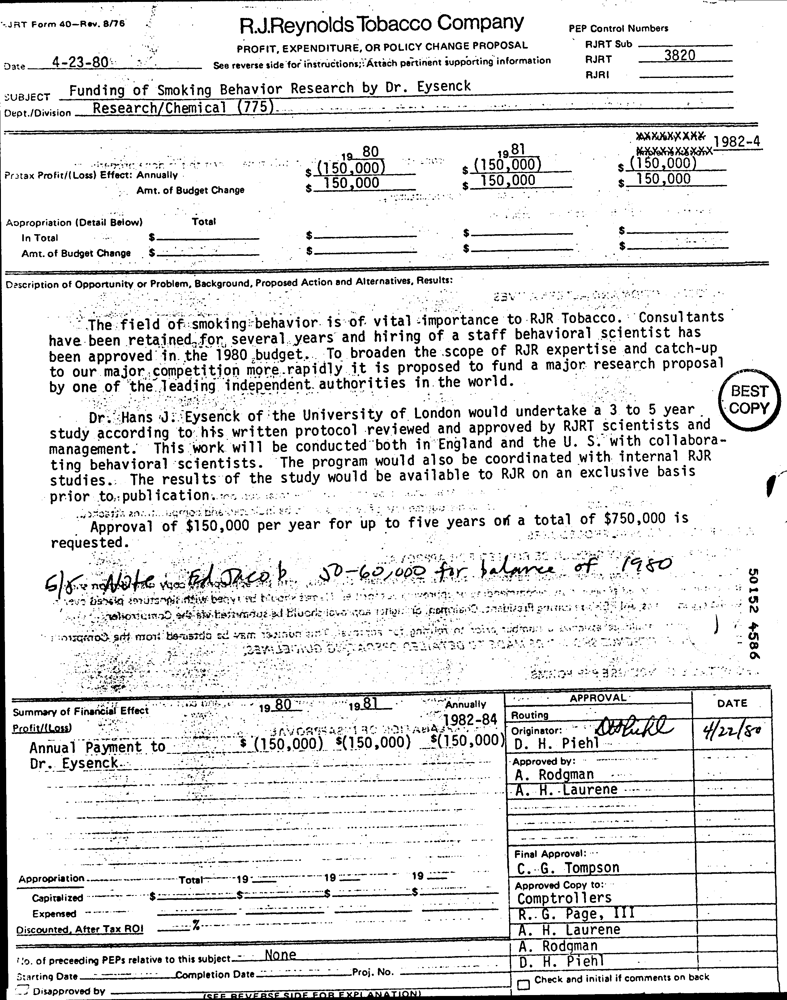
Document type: Invoice